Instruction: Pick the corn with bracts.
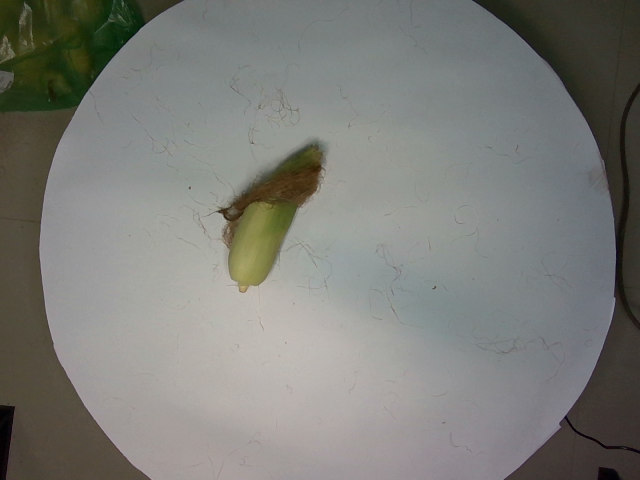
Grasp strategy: vertical